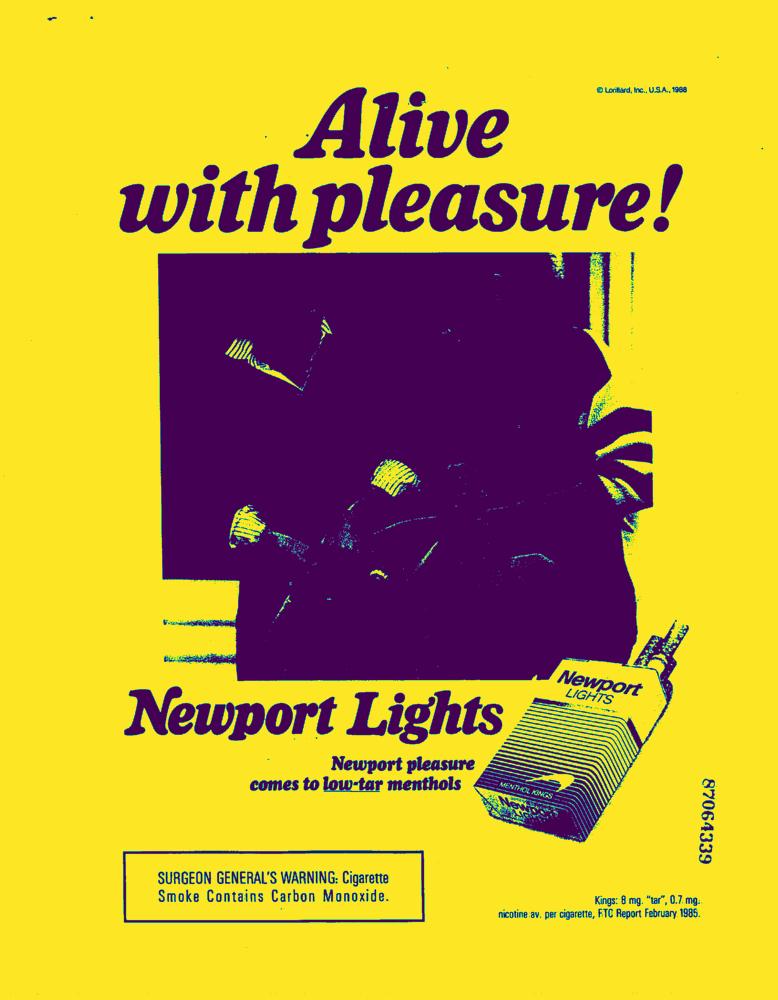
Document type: AD